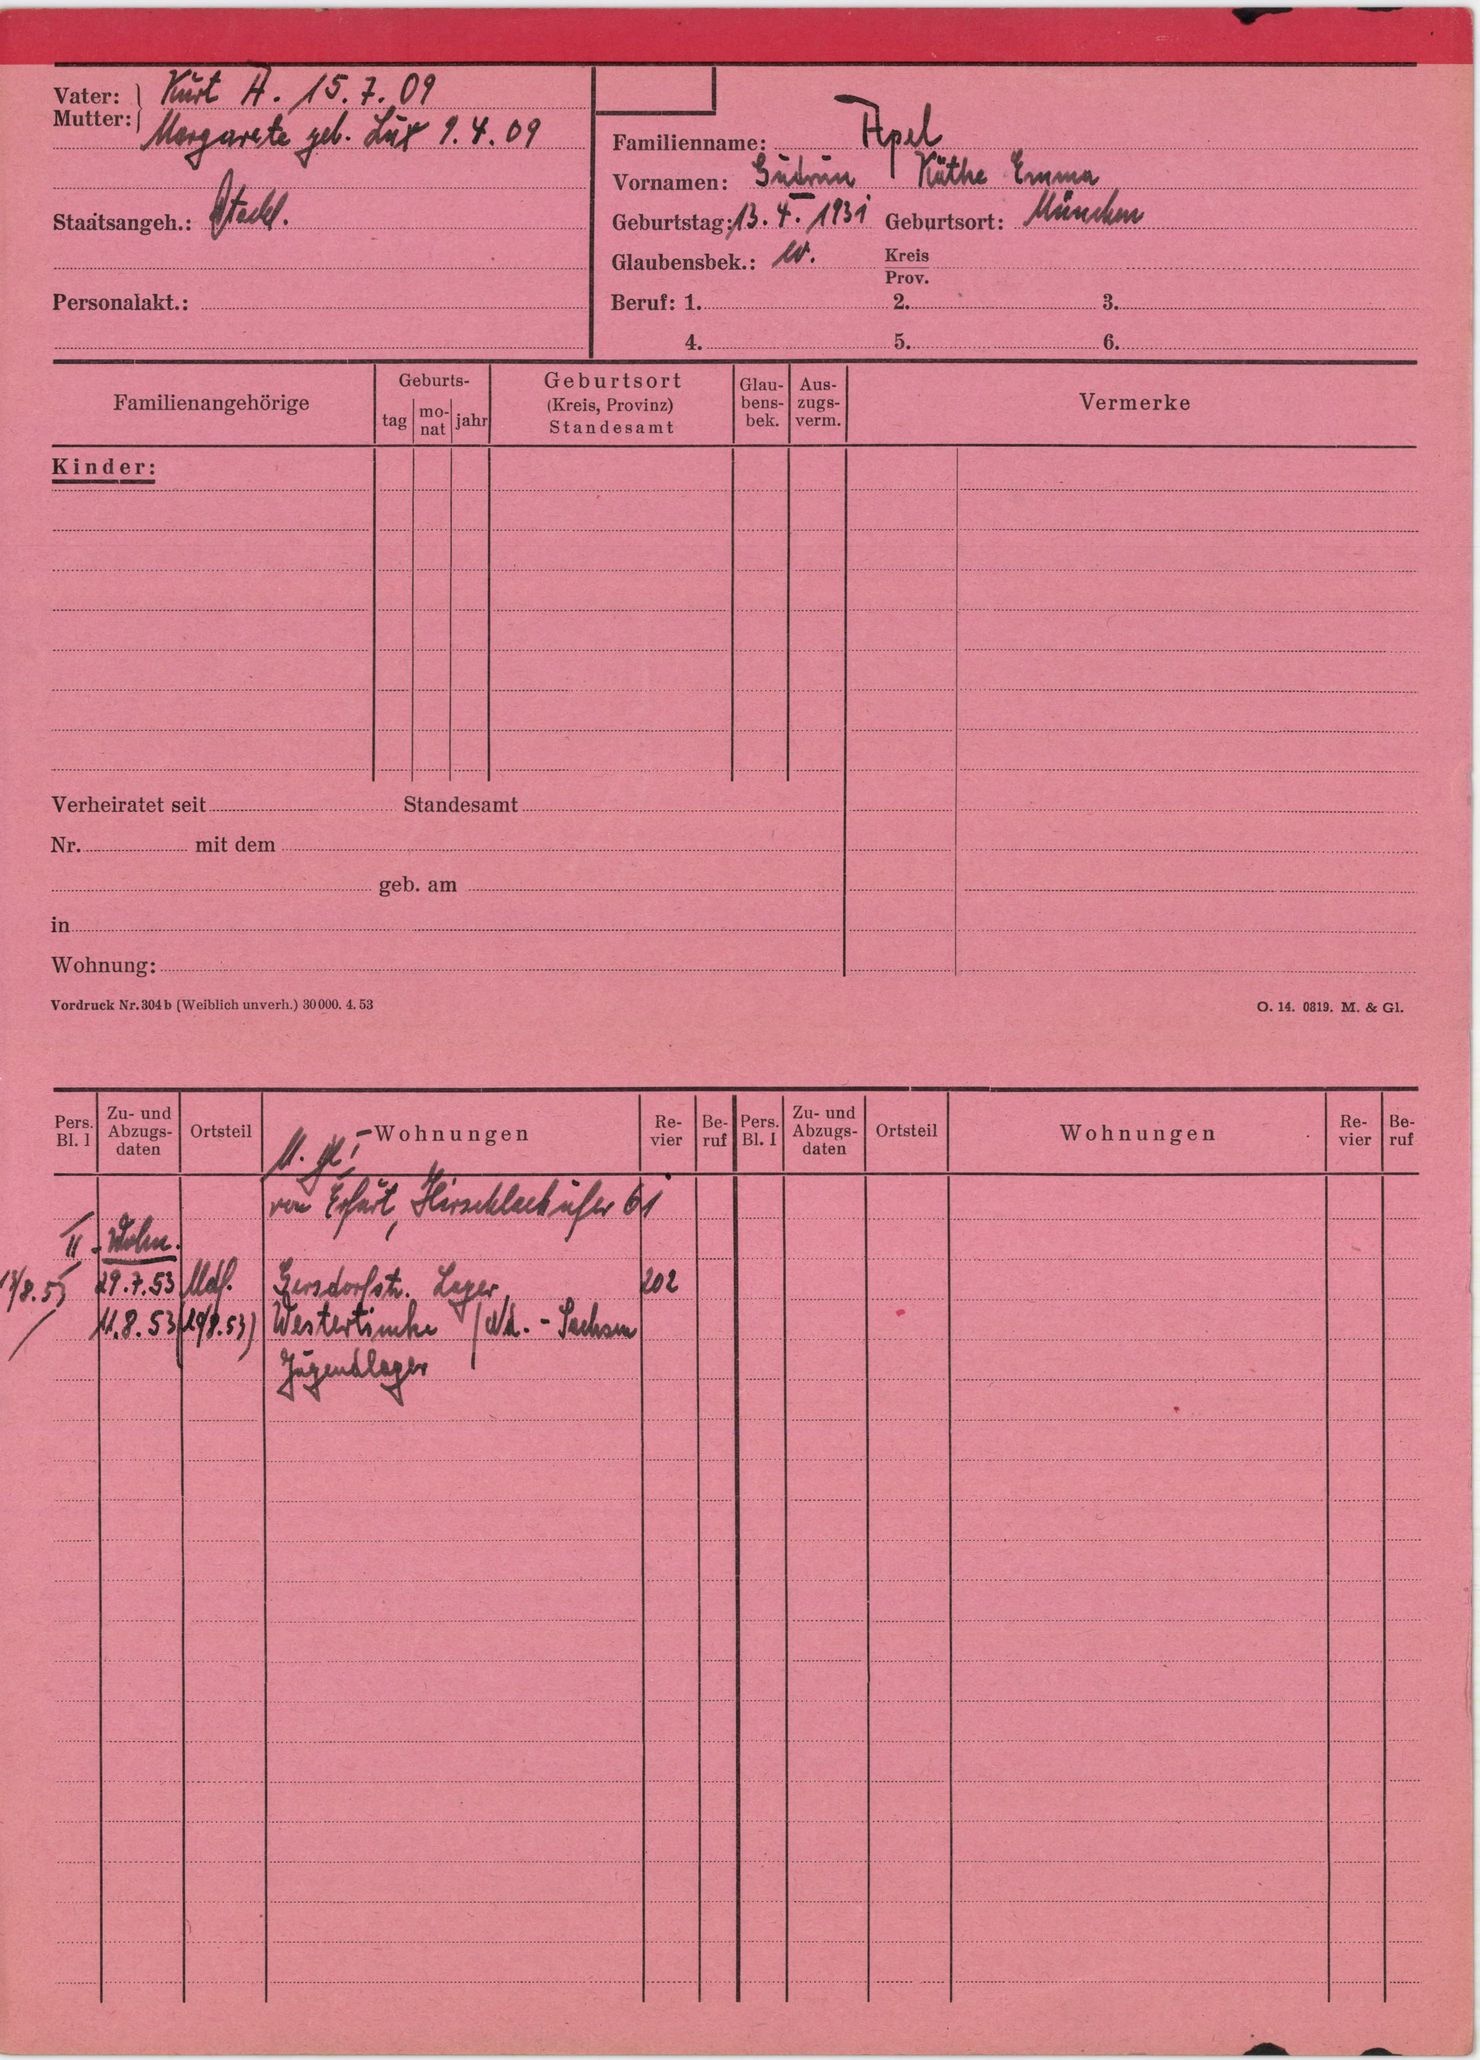
Apel